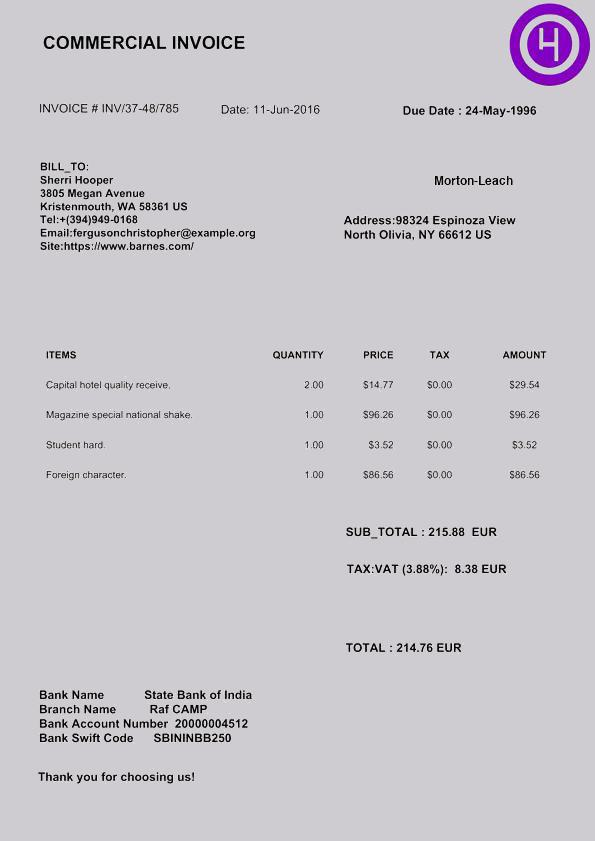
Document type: Invoice